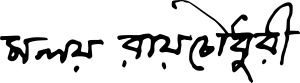
Signature of: malay roy choudhury